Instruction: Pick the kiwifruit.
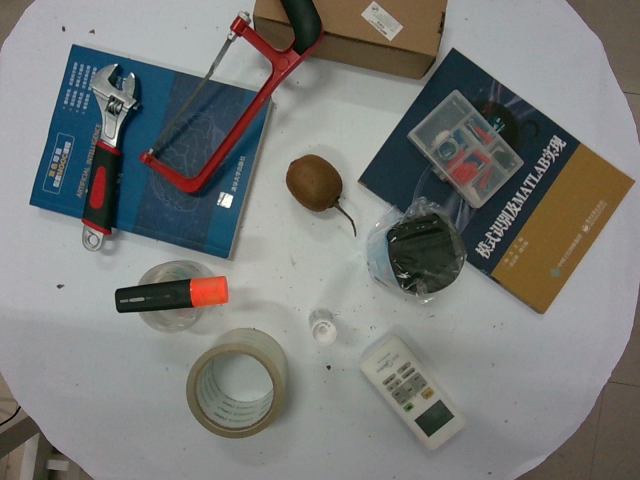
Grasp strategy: vertical